Question: What could the diagnosis suggest?
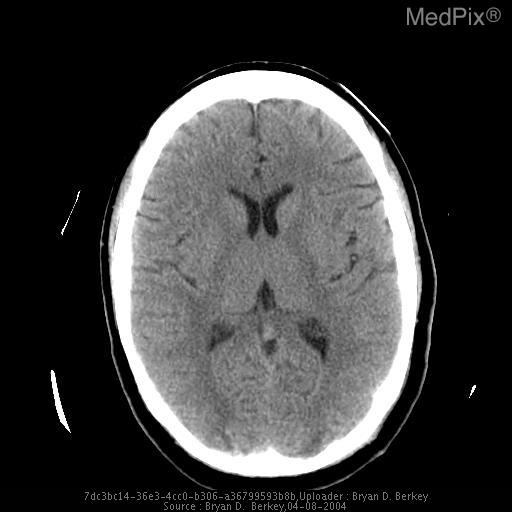
Answer: The possible diagnosis includes hypertensive encephalopathy
Ischemic infarct
Intraaxial neoplasm  (i.e. astrocytoma)
Embolic infarcts
Mets.